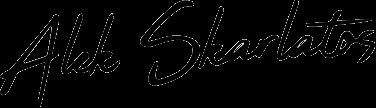
Signature of: alek skarlatos